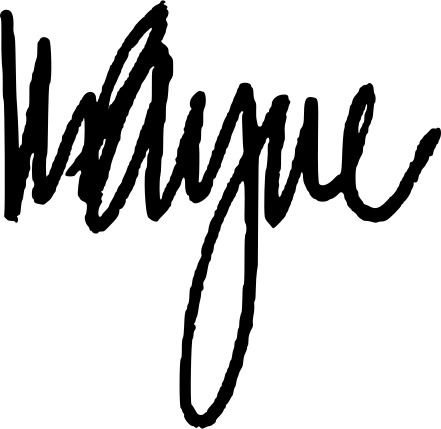
Signature of: penny allman payne